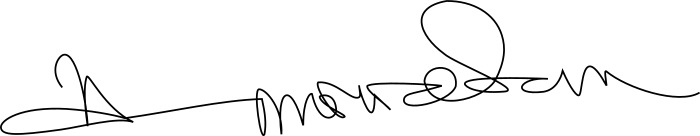
Signature of: himanta biswa sarma